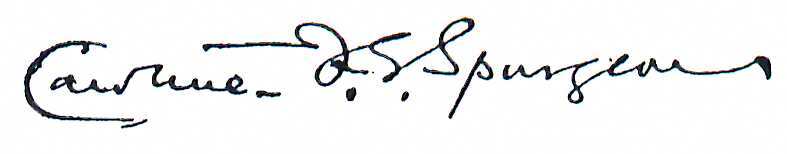
Signature of: caroline spurgeon